Question: How is the history relevant to the case?
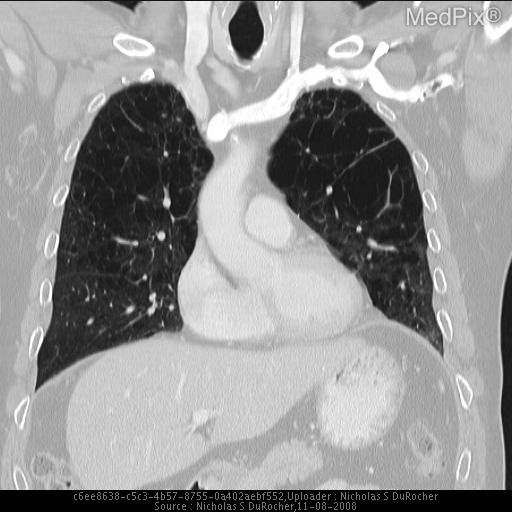
Answer: The patient's history of 66 y.o. man with a 25 pack/year smoking history is key in understanding the case.